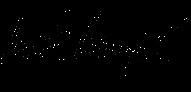
Signature of: marta minujín